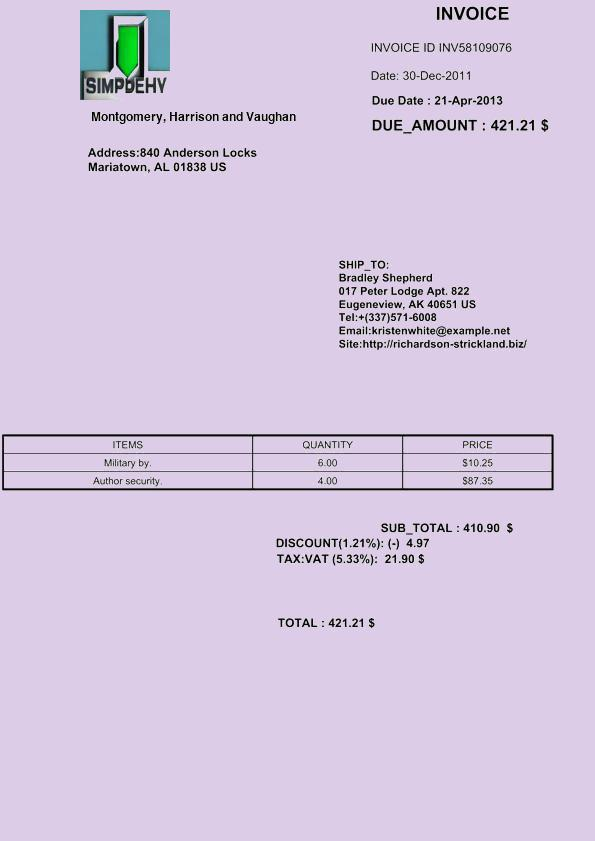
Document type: Invoice